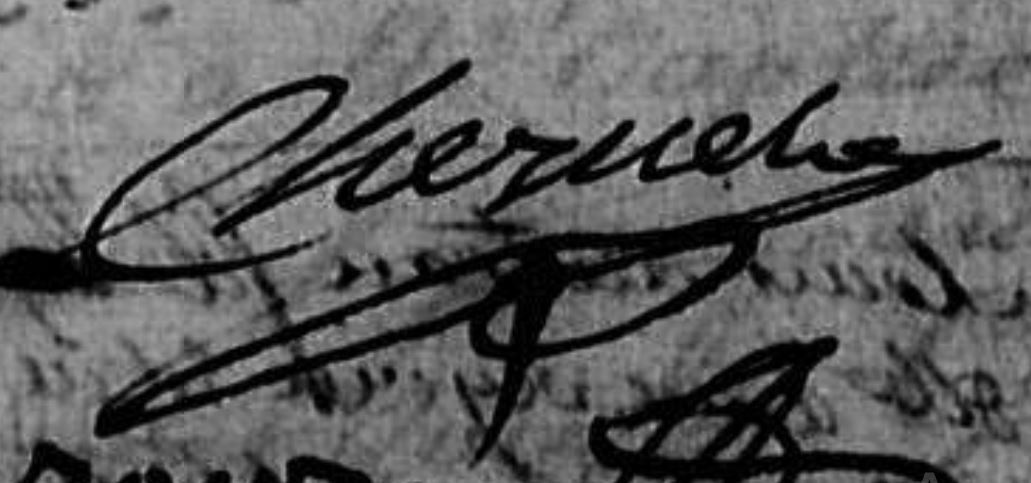
Signature of: jean louis cheynet